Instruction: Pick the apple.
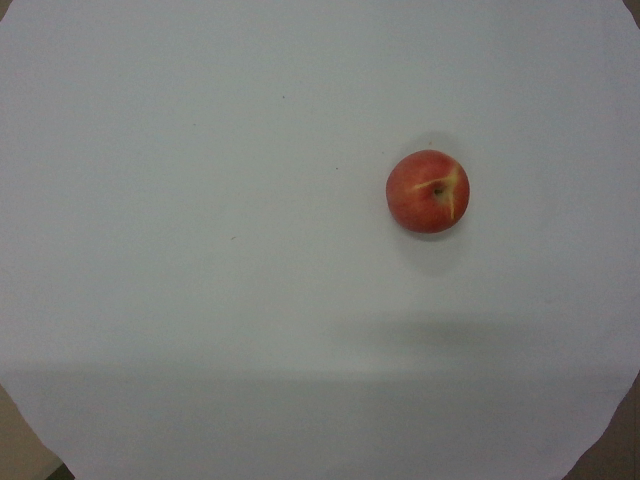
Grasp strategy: vertical